Question: What do the imaging results show?
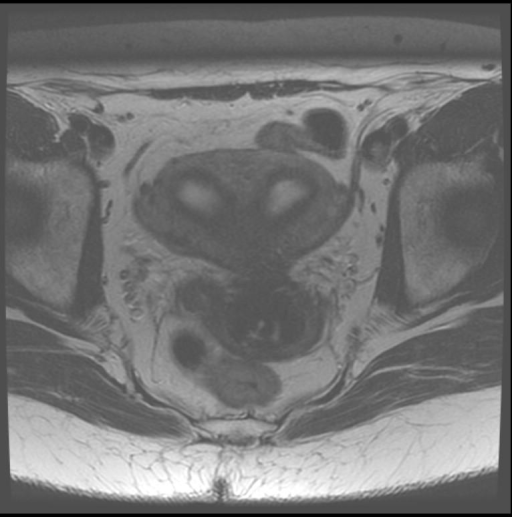
Answer: The imaging shows Bicornuate uterus with uterine tissue between horns Replace this - DESCRIPTION OF THE IMAGE OR FINDINGS..